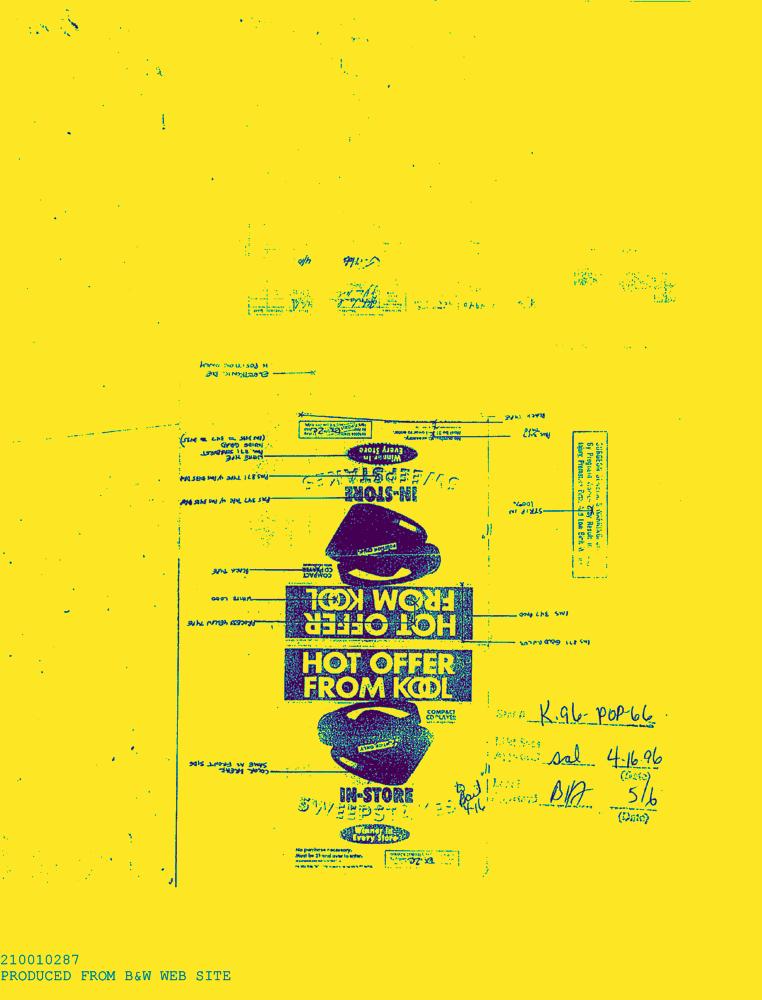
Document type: AD